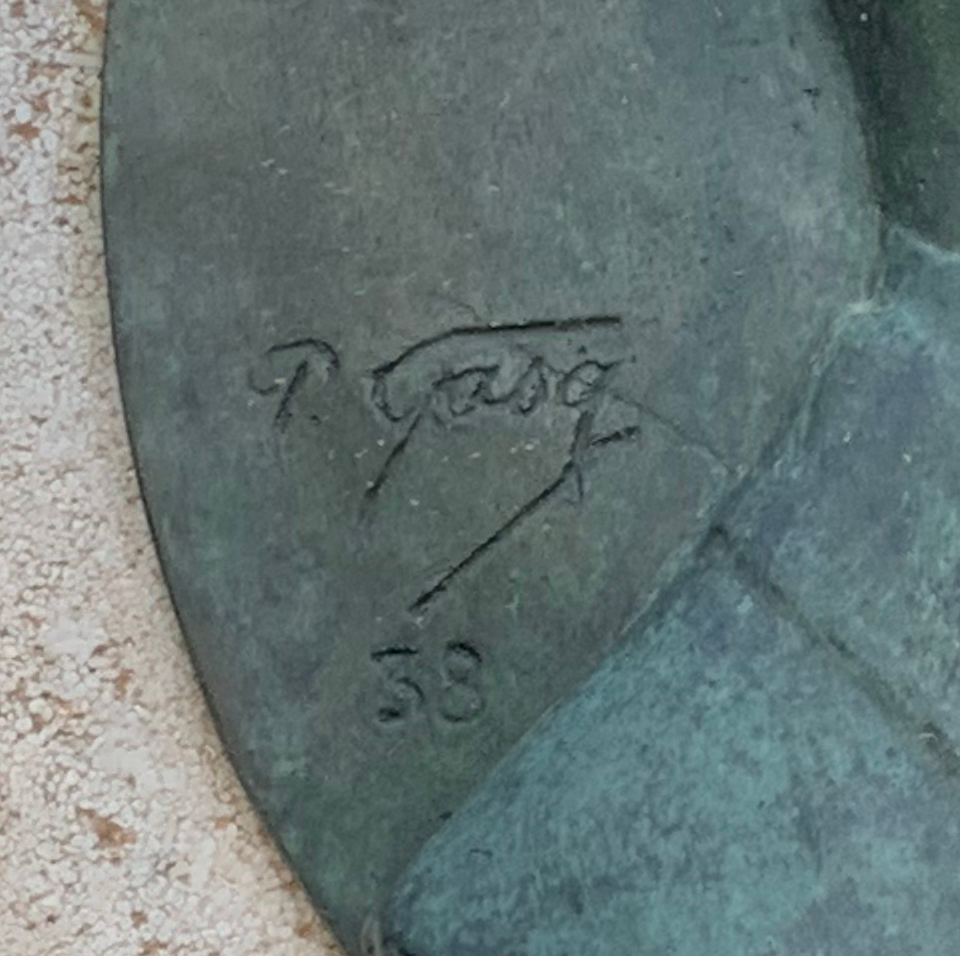
Signature of: paul gasq